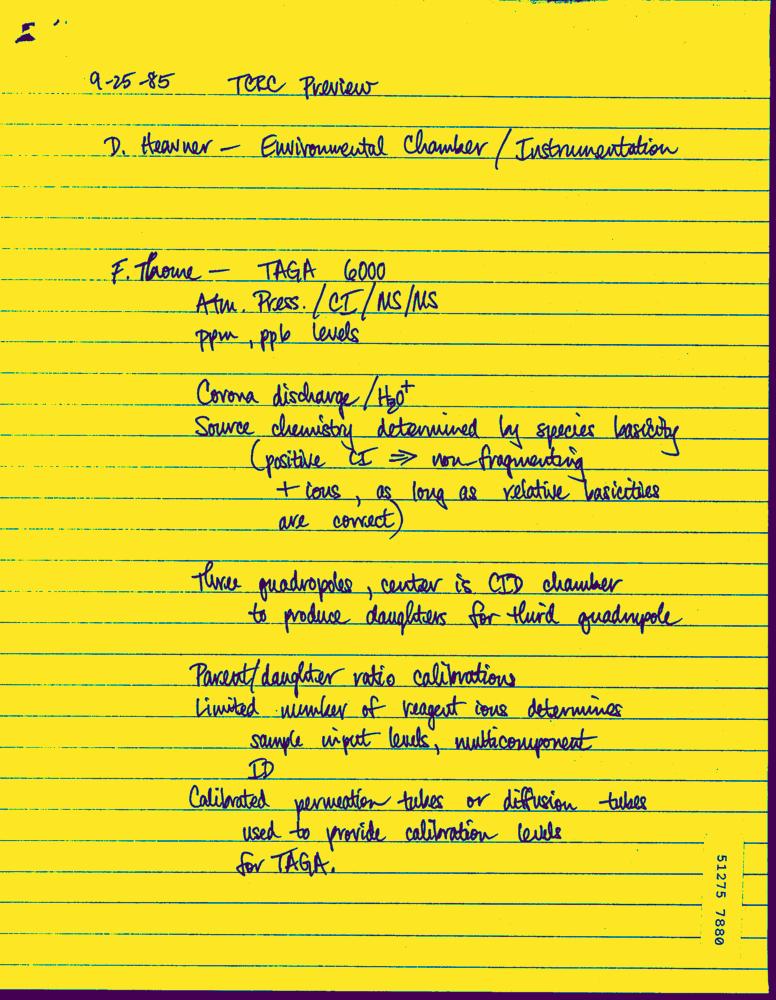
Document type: Hand-Written